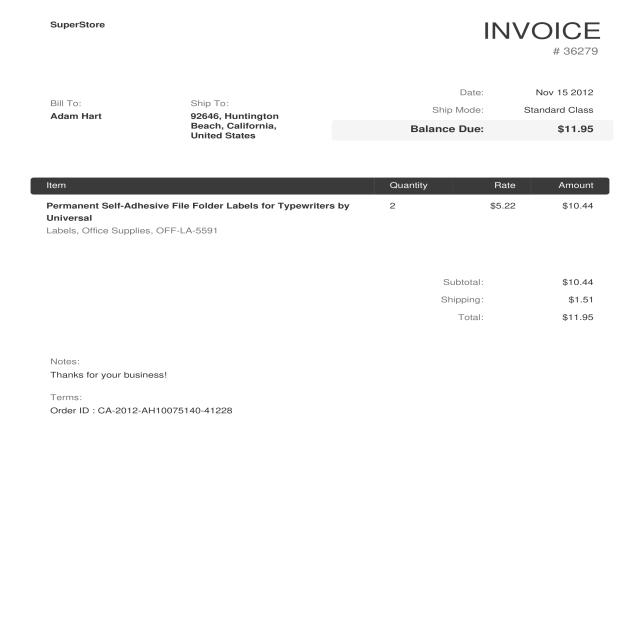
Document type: Invoice